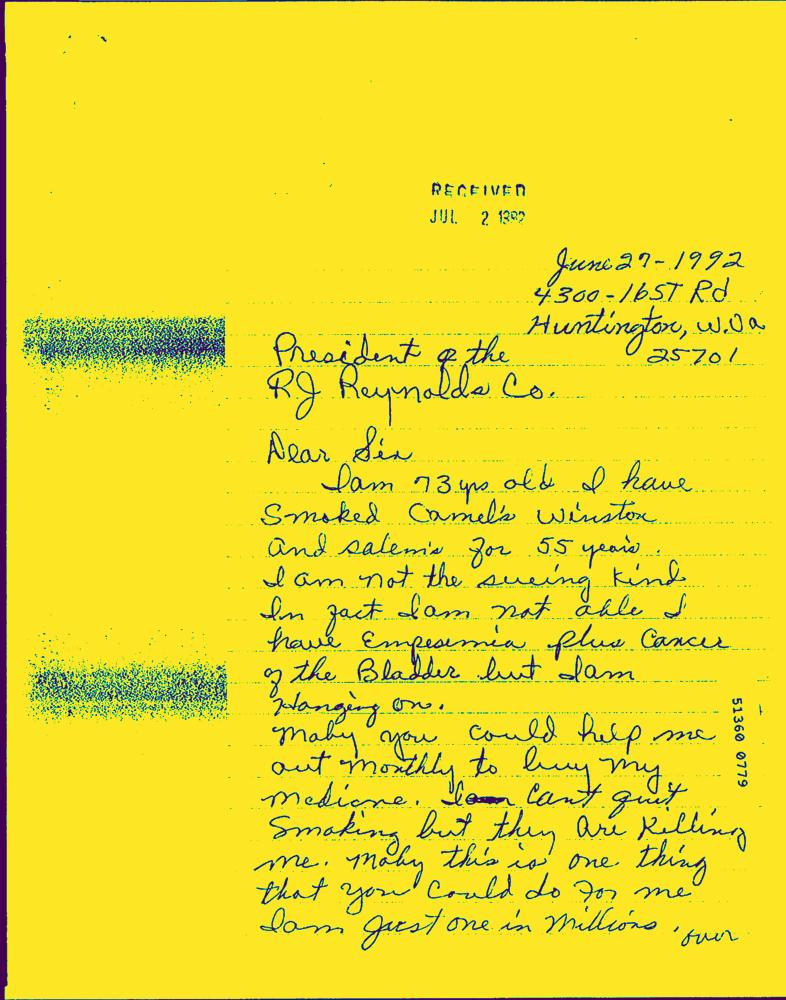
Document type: Hand-Written